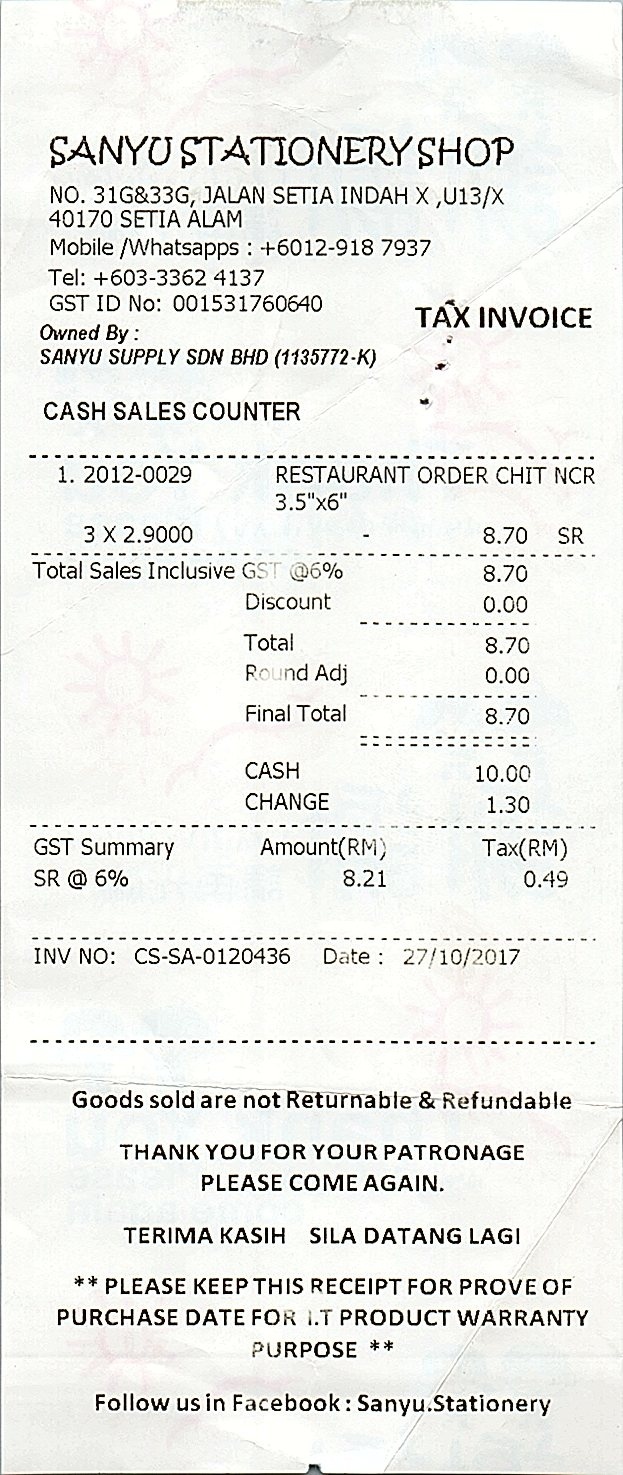
SANYU STATIONERY SHOP
NO. 31G&33G, JALAN SETIA INDAH X ,U13/X
40170 SETIA ALAM
MOBILE /WHATSAPPS : +6012-918 7937
TEL: +603-3362 4137
GST ID NO: 001531760640
TAX INVOICE
OWNED BY :
SANYU SUPPLY SDN BHD (1135772-K)
CASH SALES COUNTER
1. 2012-0029
3 X 2.9000
RESTAURANT ORDER CHIT NCR
3.5"X6"
8.70
SR
TOTAL SALES INCLUSIVE GST @6%
DISCOUNT
TOTAL
ROUND ADJ
FINAL TOTAL
CASH
CHANGE
8.70
0.00
8.70
0.00
8.70
10.00
1.30
GST SUMMARY
AMOUNT(RM)
TAX(RM)
SR @ 6%
8.21
0.49
INV NO: CS-SA-0120436
DATE : 27/10/2017
GOODS SOLD ARE NOT RETURNABLE & REFUNDABLE
THANK YOU FOR YOUR PATRONAGE
PLEASE COME AGAIN.
TERIMA KASIH SILA DATANG LAGI
** PLEASE KEEP THIS RECEIPT FOR PROVE OF
PURCHASE DATE FOR I.T PRODUCT WARRANTY
PURPOSE **
FOLLOW US IN FACEBOOK : SANYU.STATIONERY